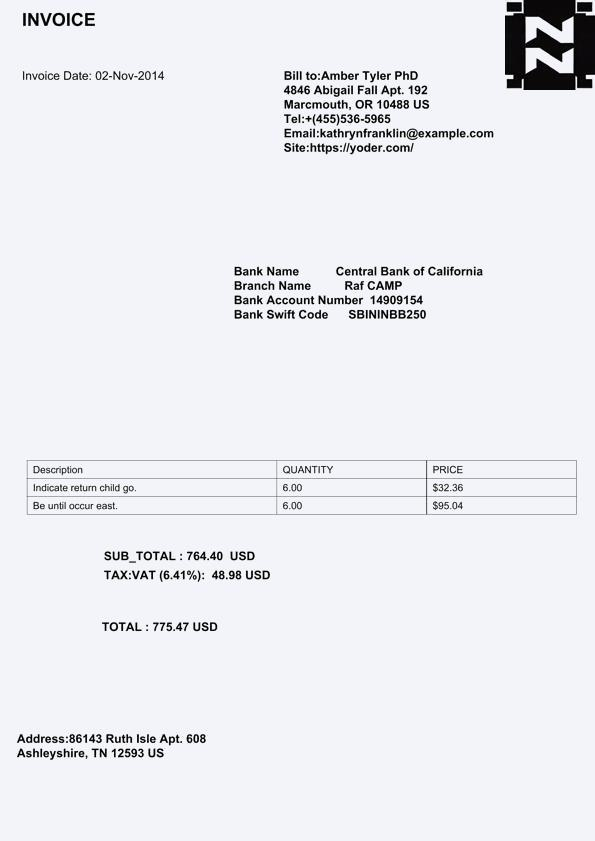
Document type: Invoice